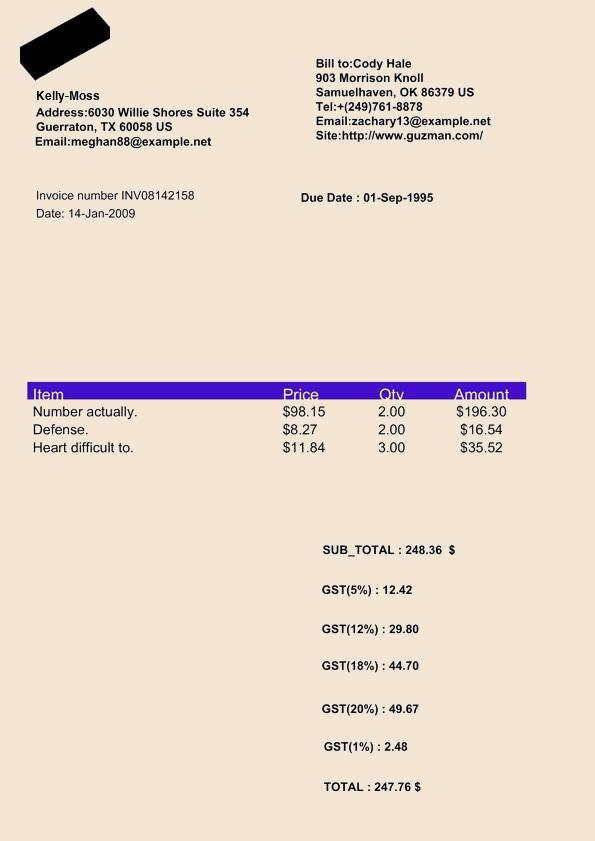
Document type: Invoice